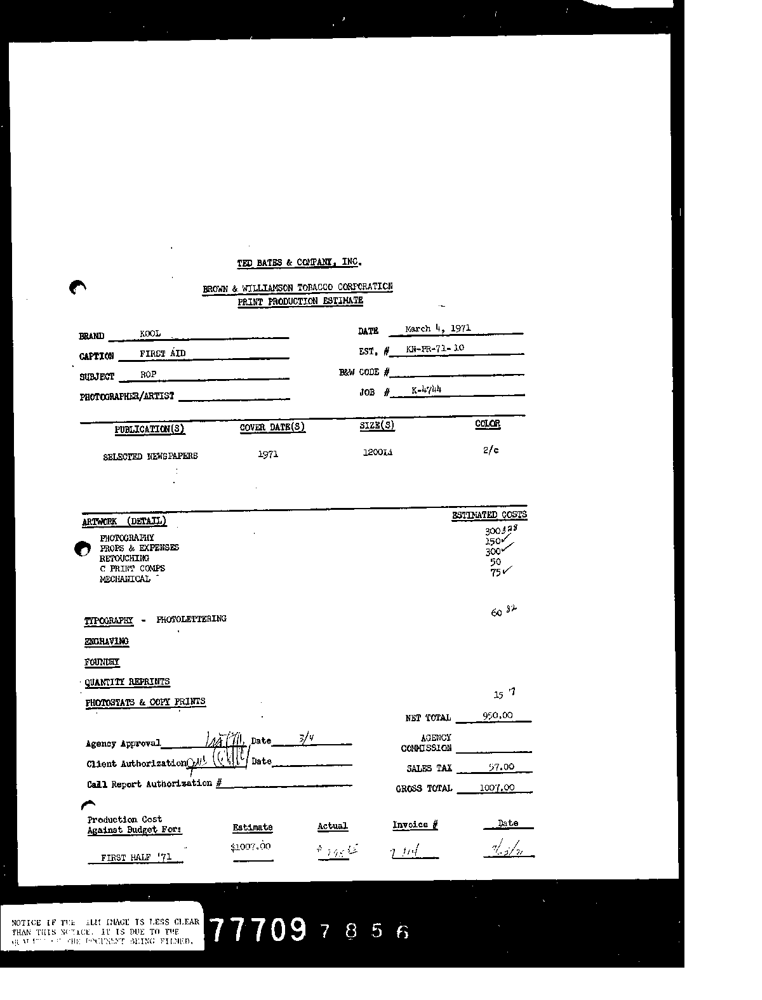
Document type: Invoice